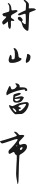
Signature of: tomiichi murayama